Question: Talk about the condition:
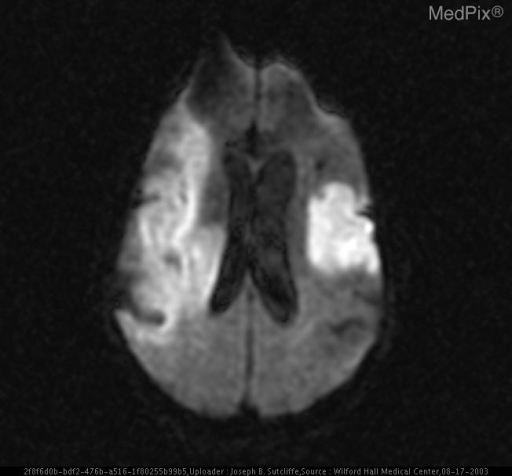
Answer: The disease is discussed as: Brain embolism usually presents abruptly with clinical abnormalities. Fluctuations or worsening symptoms and sudden improvements are common during the first 24 to 48 hours, probably because of emboli passing distally. Usually embolic infarcts are large, and deficits are more severe in patients with emboli than with in situ occlusions. Single or infrequent but longer lasting TIAs may precede embolic infarctions. Embolic events often occur during activity or sudden straining, coughing, or sneezing. Infarcts may involve multiple vascular territories and are mixed in age. Early angiographic or TCD studies may show the presence of distal intra-arterial emboli. Hemorrhagic conversion of infarcted areas is commonly noted on CT and MRI scans. Infarcts are often wedge-shaped and involve the cerebral cortical surface.(1)

Atrial fibrillation is the underlying cause of 30,000 to 40,000 embolic strokes per year in the United States. The precentage of AF caused strokes increases with age, rising from 1.5 percent in patients aged 50 to 59 years to 23.5 percent in patients aged 80 to 89 years. Although co-morbid conditions such as hypertension and vascular disease are factors, the predominant cause of strokes in patients with atrial fibrillation is embolization of a clot from the left atrium.

When evaluated using transesophageal echocardiography, up to 30 percent of patients with atrial fibrillation and embolic stroke are found to have atrial thrombi within 72 hours of the stroke. Risk factors for stroke in patients with atrial fibrillation include a history of transient ischemic attack or stroke, age greater than 65 years, a history of hypertension, the presence of a prosthetic heart valve (mechanical or tissue), rheumatic heart disease, left ventricular systolic dysfunction, or diabetes.(2)